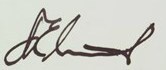
Signature of: petur emil mitev